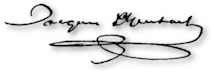
Signature of: jacques offenbach